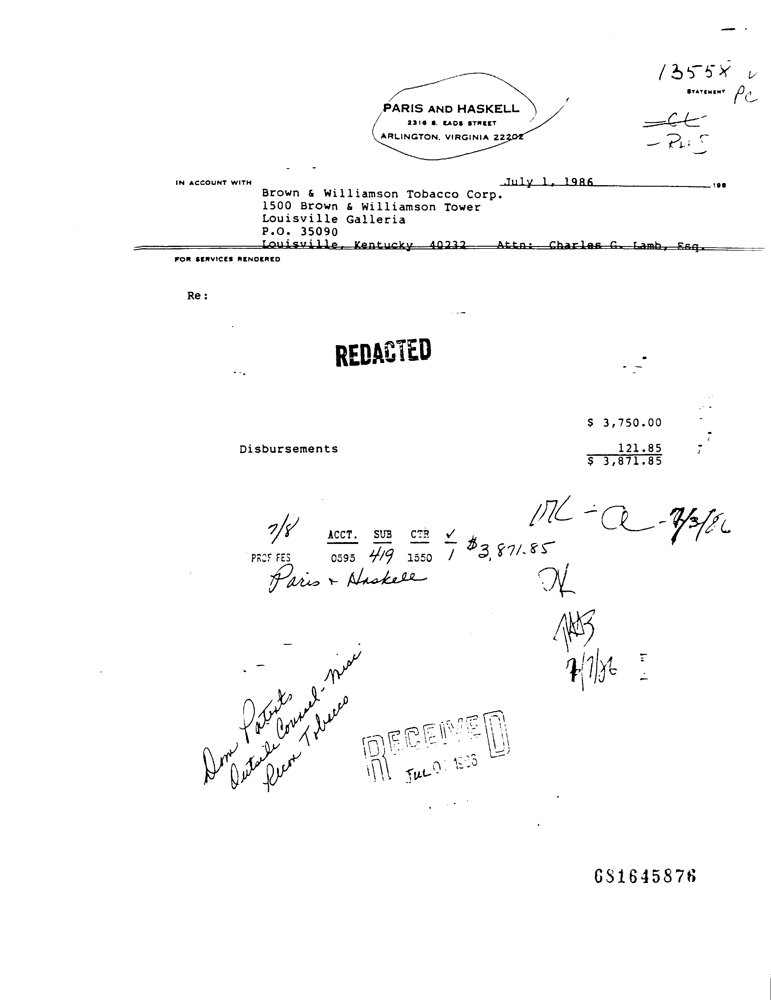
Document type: Invoice